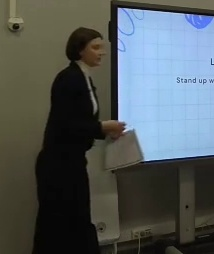
Транскрипция: here, here. Here in the middle. First single, and then the second single. Yeah, thank you.
Категория: Педагогические действия
Подкатегория: Задаёт открытый вопрос; Оценивает ответ (похвала); Перенаправляет внимание класса
Описание действия: Учитель просит класс сказать какие времена в английском ученики узнали за занятие и хвалит за правильный ответ
Контекст и комментарии: Контекст ДО: учитель плавно переходит к финалу занятия Результат после: учитель дает домашнее задание, ученики ощущают объем проделанной работы. Педагогический эффект: повторение помогает закрепить изученный материал и структурировать знания, похвала стимулирует учеников на дальнейшую учебу